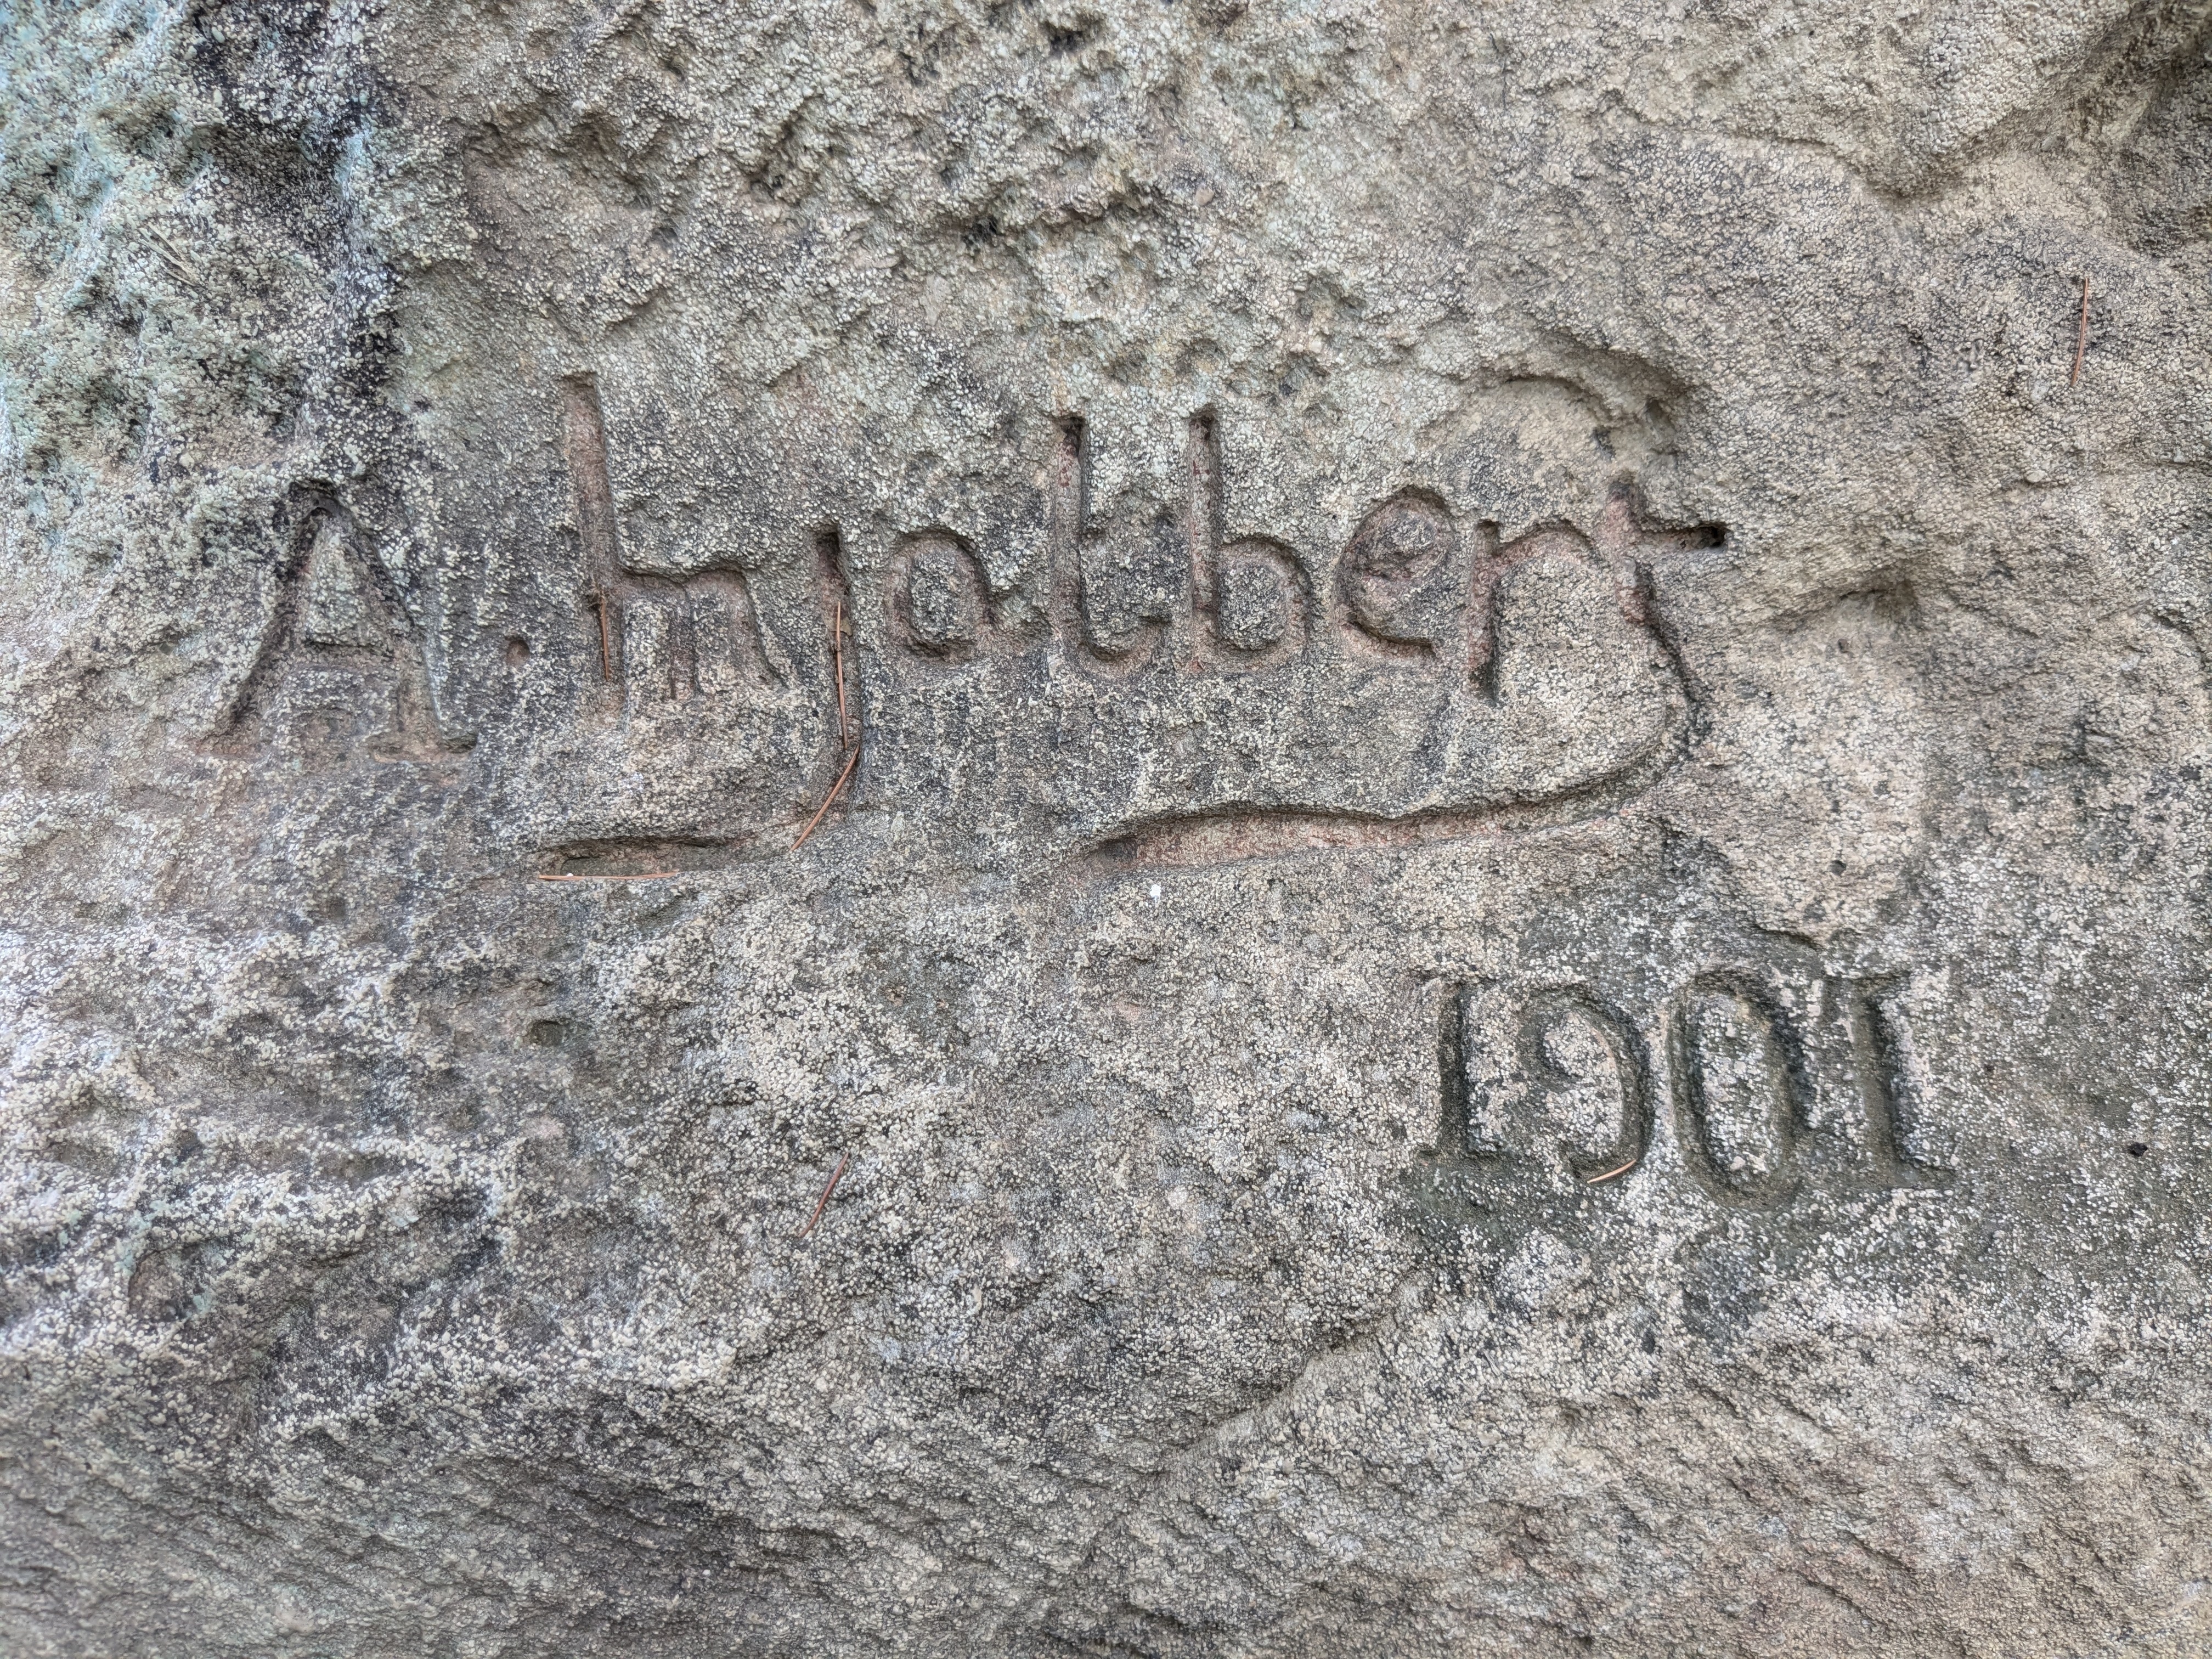
Signature of: jean antoine injalbert